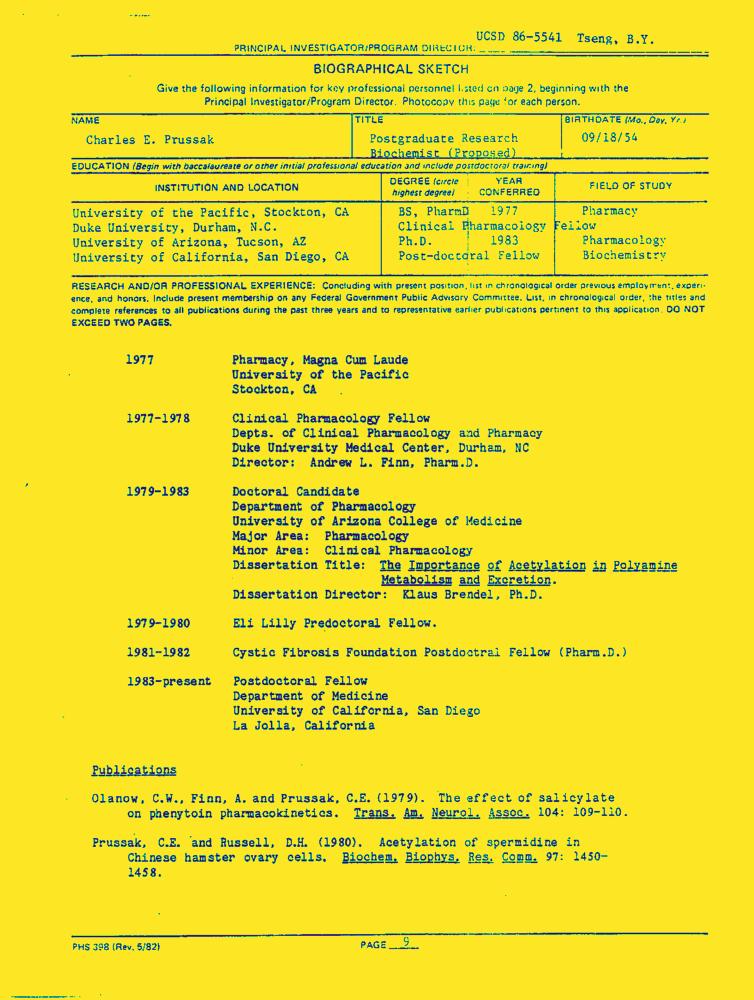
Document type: Resume-Doc